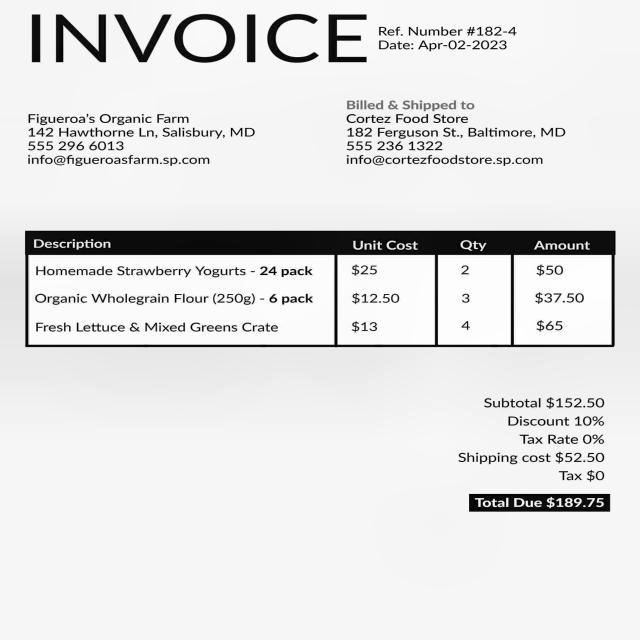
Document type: Invoice